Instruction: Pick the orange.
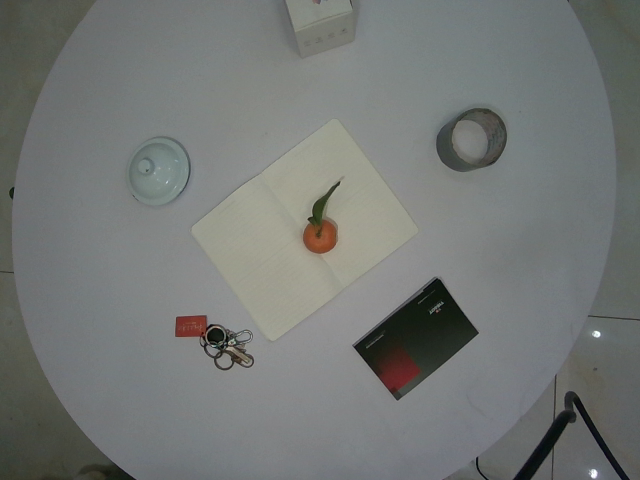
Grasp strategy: vertical